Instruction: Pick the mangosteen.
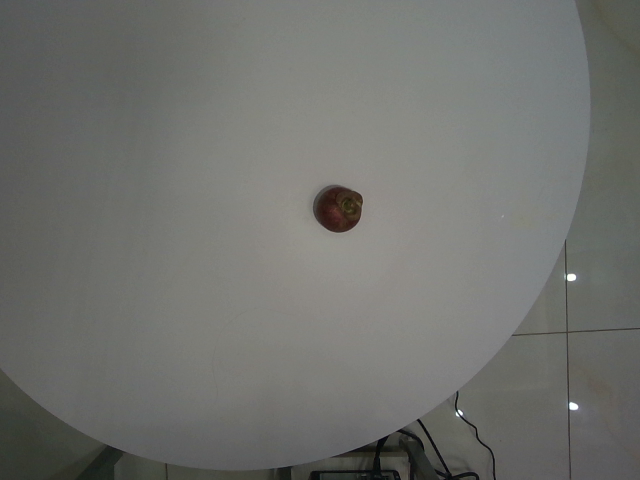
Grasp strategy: vertical